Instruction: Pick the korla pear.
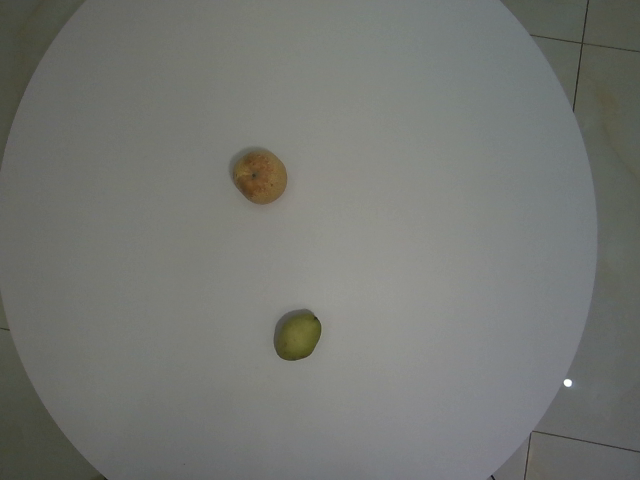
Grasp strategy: vertical